Patient: Male, age 26
A 26-year-old man received a successful bilateral lung transplant for end-stage cystic fibrosis but required stent placement for a right main bronchial stenosis at the anastomosis site. He developed cough, dyspnoea, and fever 5 months post-transplantation; sputum cultures demonstrated mucoid Pseudomonas aeruginosa for which piperacillin-tazobactam was administered. TBB showed minimal acute rejection (Grade A1B0). Cough and dyspnoea persisted and the patient resumed use of supplemental home oxygen. He acutely decompensated 2 weeks later with diffuse infiltrates on thoracic imaging (Figure 1, C) and developed shock and respiratory insufficiency, requiring intensive care unit admission and administration of pressors, tracheal intubation, and mechanical ventilation. Group A Streptococcus pyogenes was present in multiple blood cultures, and diabetic ketoacidosis was also present. He was successfully treated, extubated, and discharged to home 12 days after admission. After a 3-month period of clinical stability, he developed sustained decline in forced expiratory volume in 1 second (FEV1). BAL showed methicillin-sensitive Staphylococcus aureus (MSSA) and mucoid P. aeruginosa. TBB did not show acute rejection or other specific parenchymal abnormality. Antibiotics were administered, and blood cultures grew Candida albicans and Stenotrophomonas maltophilia. Intubation and mechanical ventilatory support were required. Due to lack of improvement with appropriate antibacterial and anti-fungal therapies, a surgical lung biopsy was performed that showed AFOP (Figure 2, C and D). Chest imaging showed persistent infiltrates, and care was withdrawn after 1 month of mechanical ventilation.
Keywords: acute fibrinous and organising pneumonia, interstitial, lung transplantation, pneumonia, thoracic
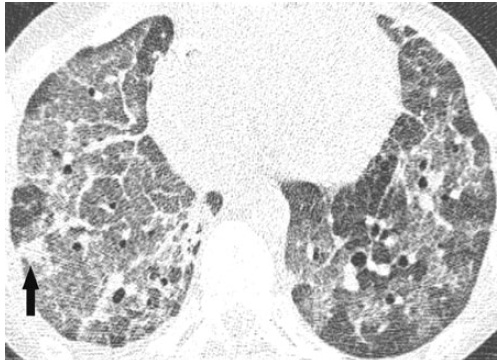